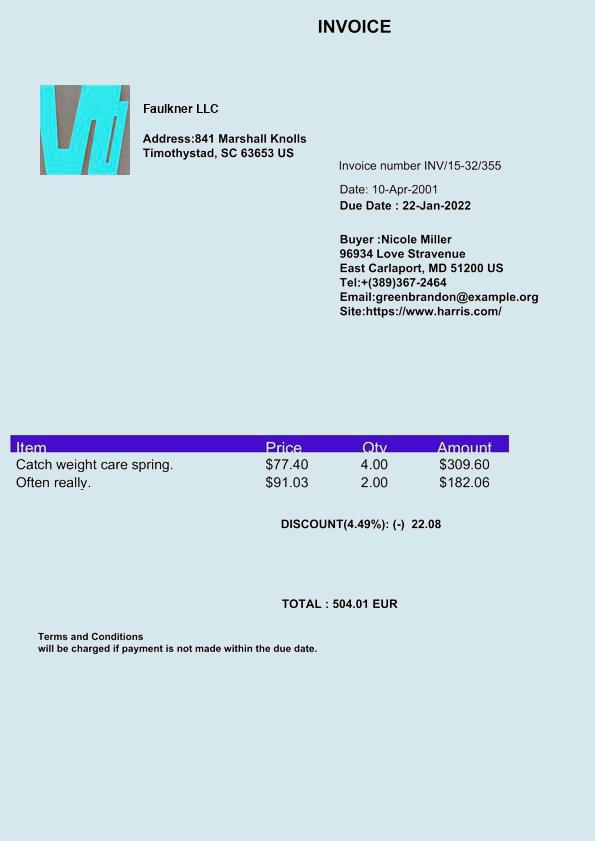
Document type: Invoice